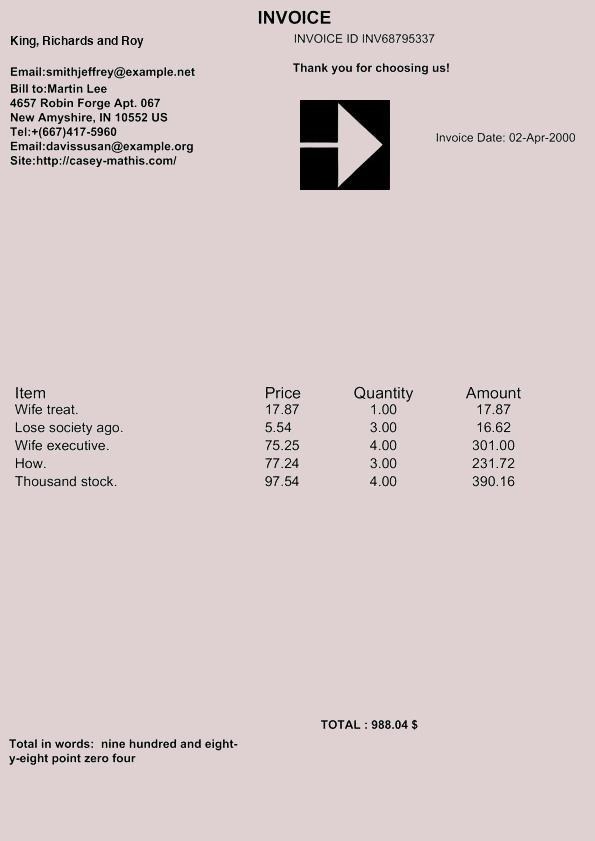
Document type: Invoice